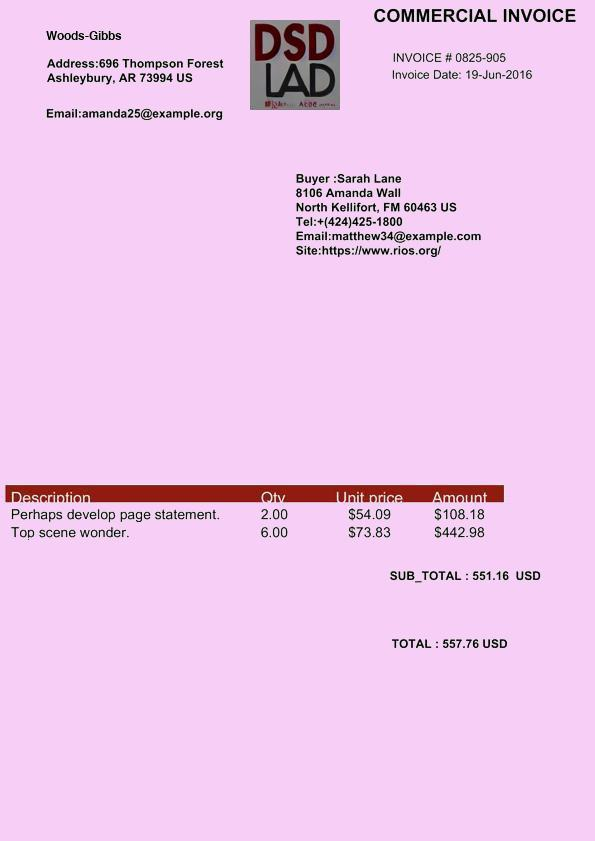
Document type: Invoice